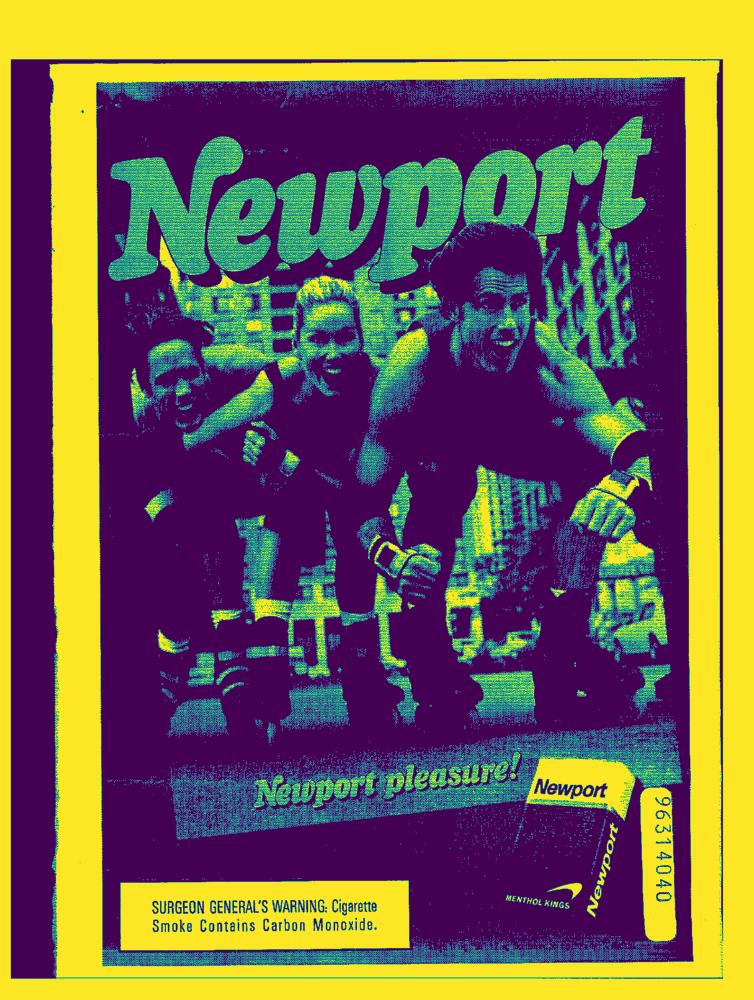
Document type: AD